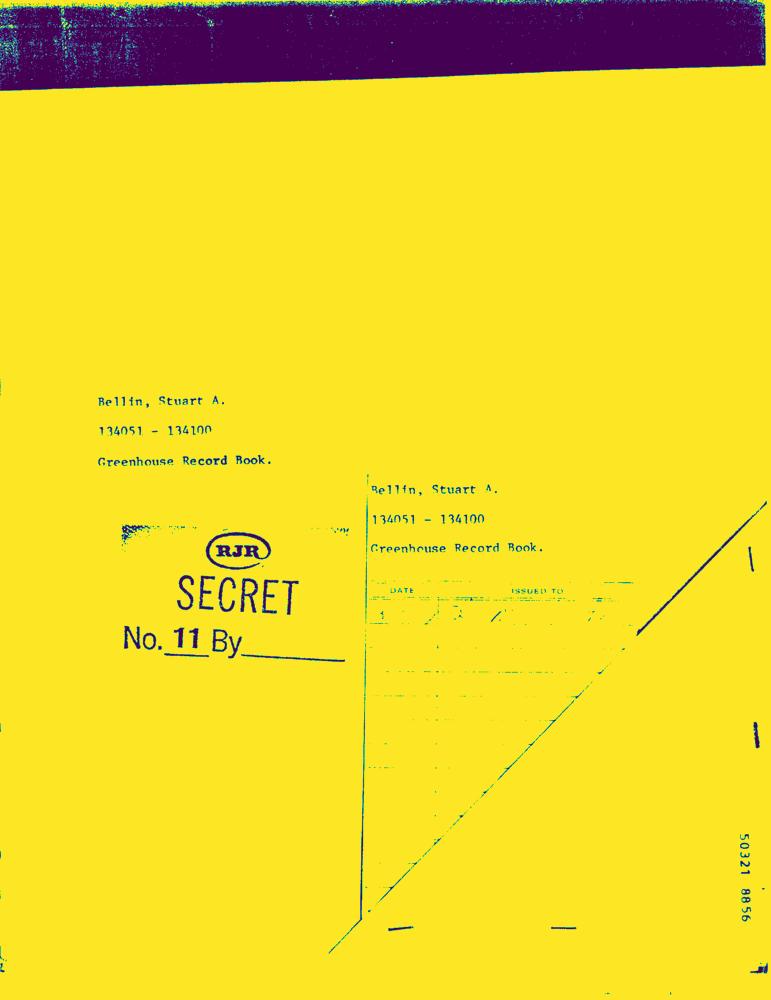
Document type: Hand-Written